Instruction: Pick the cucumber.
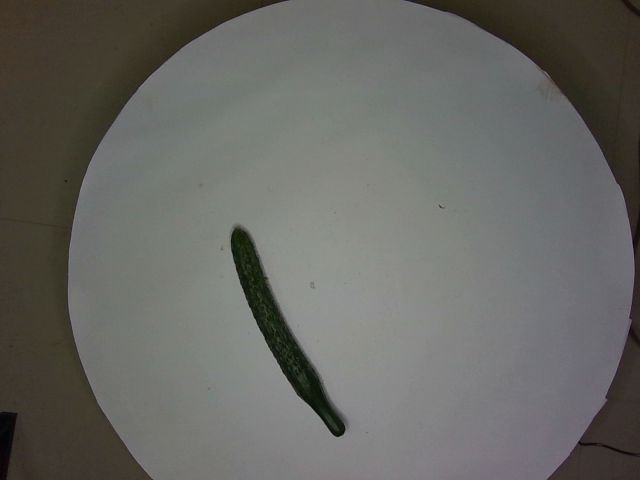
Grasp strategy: vertical